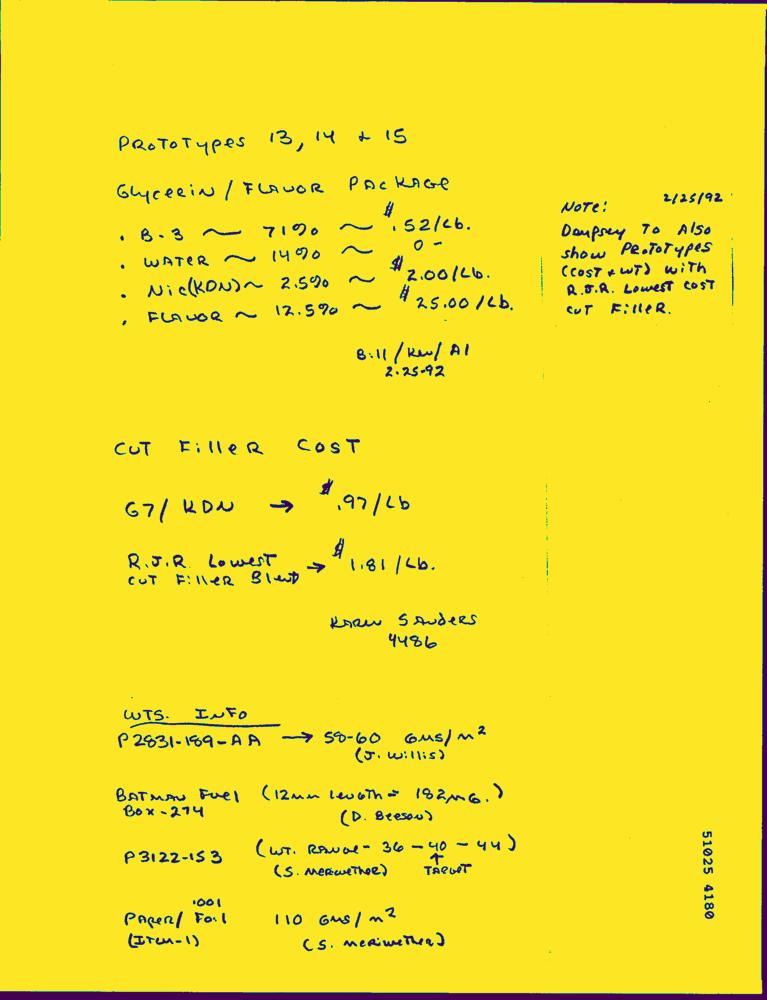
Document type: Hand-Written